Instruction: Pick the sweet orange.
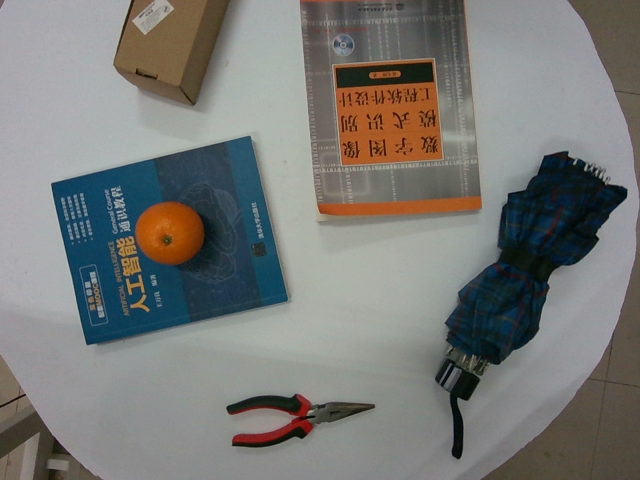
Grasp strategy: vertical